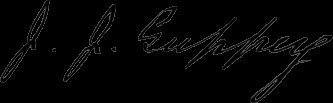
Signature of: joshua james guppey